Question: What is the suspected problem?
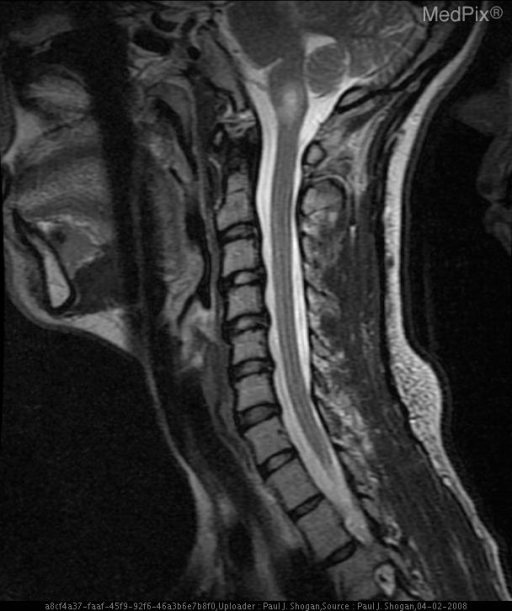
Answer: The findings suggest Occlusion of the right vertebral artery at the C1-2 level with subacute infarction of the right lateral medulla oblongata, and chronic infarction of the left flocculonodular lobe, as a result of traumatic chiropractic cervical manipulation.. T2 weighted sagittal image demonstrates increased signal within the medulla oblongata.  Additionally, increased signal is noted within the right vertebral artery - absent flow void.. The patient might have a history of 28 y.o. woman, four months postpartum, with onset of neck pain, severe vertigo associated with severe vomiting, anesthesia of the right hemi-facial region and loss of sensation in the region of the left upper and lower extremities immediately following cervical chiropractic manipulation.  The patient was unsuccessfully treated for vertigo associated with Meniere’s disease. The patient underwent a second cervical chiropractic treatment 15 days later, and presented with recurrent severe vertigo and associated hemi-anesthesia and difficulty phonating.  Imaging was obtained one month following the initial chiropractic treatment.